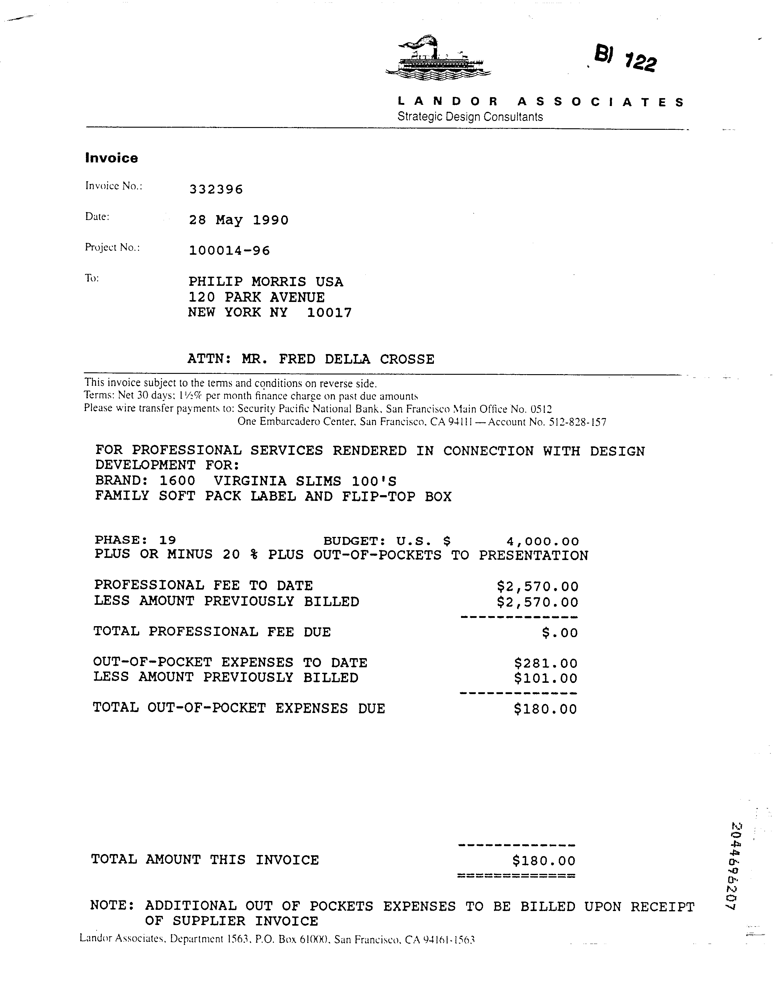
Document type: Invoice